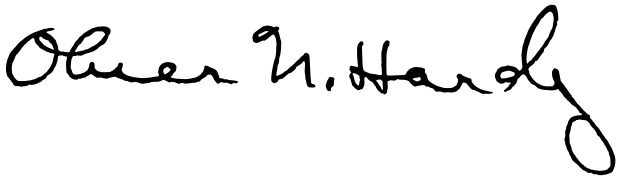
Signature of: oliver hardy